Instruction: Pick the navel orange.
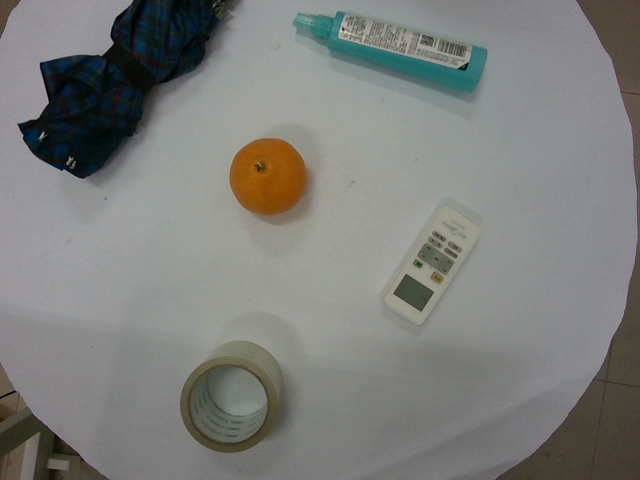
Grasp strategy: vertical